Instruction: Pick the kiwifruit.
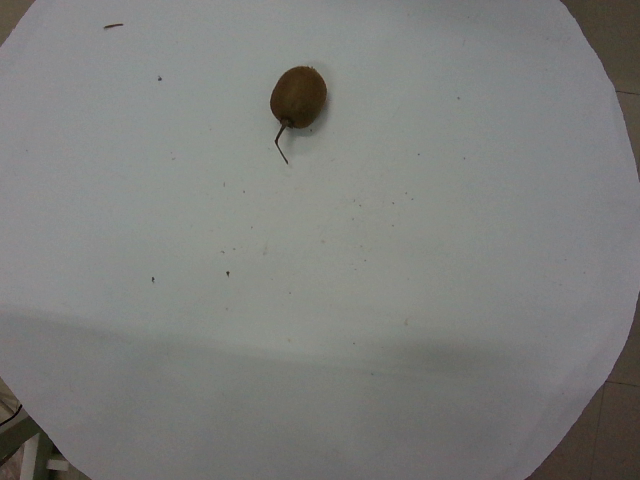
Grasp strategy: vertical